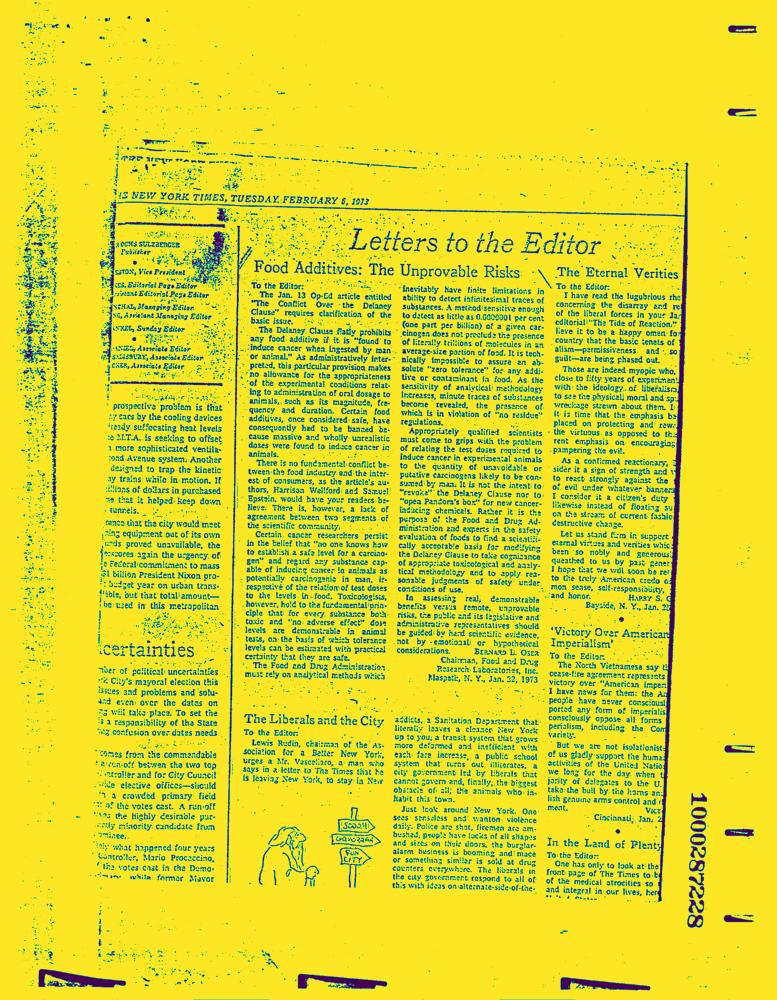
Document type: News-Article